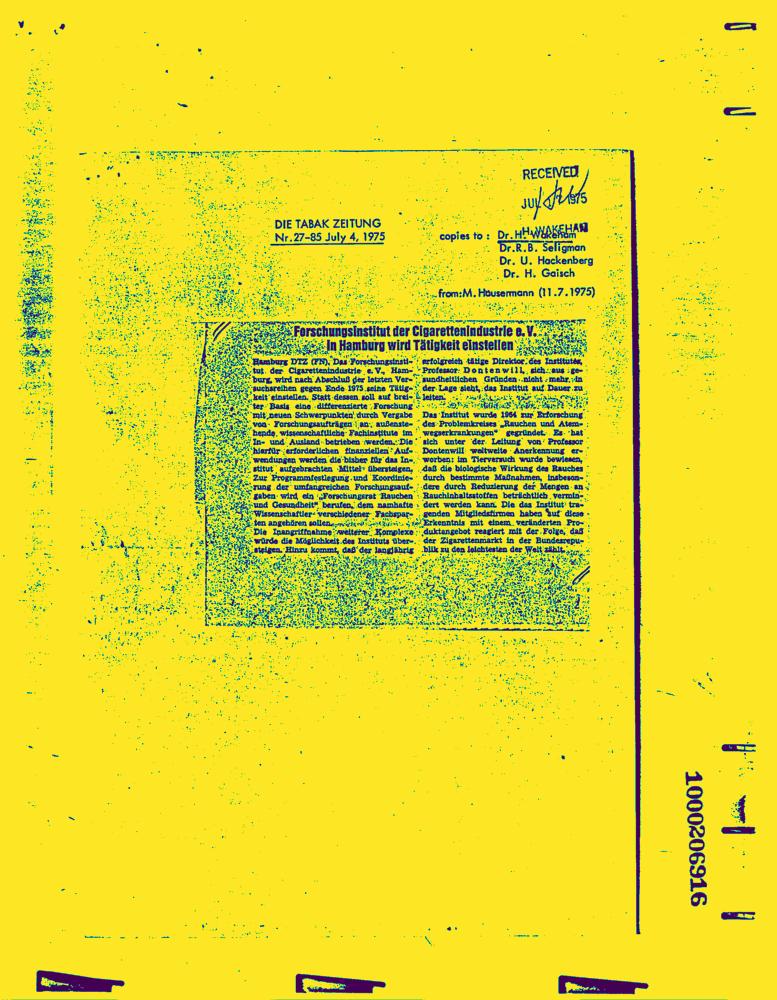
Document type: News-Article